Question: Talk about the condition:
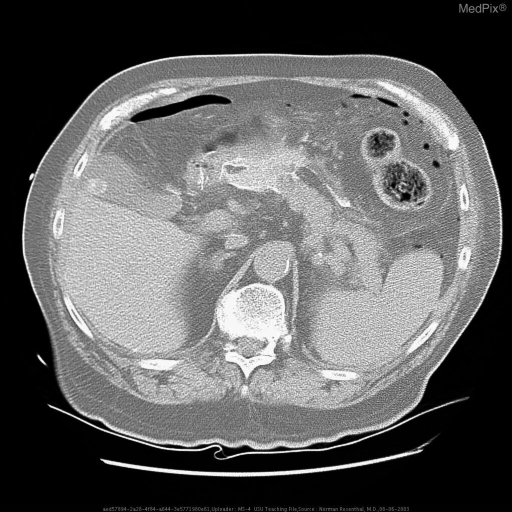
Answer: The disease is discussed as: The major complication of esophageal dilation is perforation.  Incidence of this outcome is related to etiology of stricture, technique, operator experience and equipment used.  Overall incidence is estimated at 0.1%.  Perforation may be cervical esophagus, intrathoracic or gastric (as in this case).  Clinical features are dependent on location of rupture, but include dysphonia, hoarseness, subcutaneous emphysema, and/or pain exacerbated with inspiration or swallowing.Appropriate initial studies when perforation is suspected include cervical and thoracic radiographs and gastrograffin swallow (which may be falsely negative in up to 10% of cases).  When clinical suspicion remains high, despite negative swallow, the study may be repeated with barium which has much higher sensitivity, but is extremely irritating to pulmonary tissue.  When both swallows are negative and concern for perforation remains, CT should be performed.Management is usually surgical but, in select cases of early diagnosis without evidence of intrapleural or intraperitoneal extravastion of contrast in a stable patient, medical management may be adequate.  This includes 10-14 days NPO with parenteral nutritional support, antibiotics and drainage of fluid pockets.  Prognosis for patients with perforation due to instrumentation tends to be better than in those occurring spontaneously.  However, in those cases of delayed diagnosis or very elderly patients (such as the one in this case) mortality may be up to 50%.